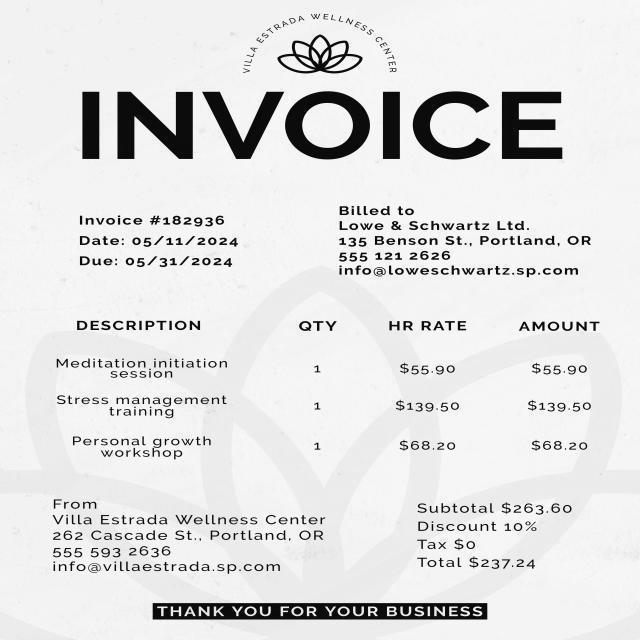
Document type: Invoice